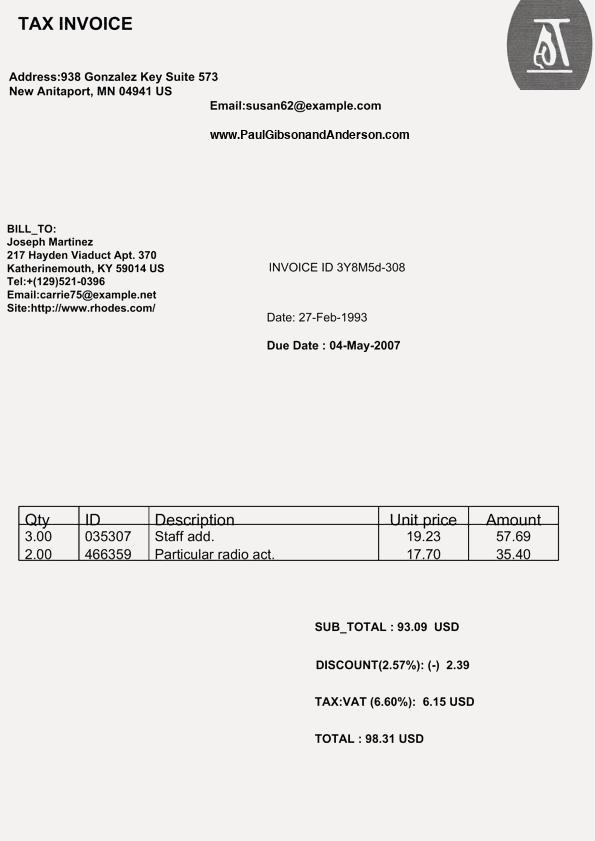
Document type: Invoice